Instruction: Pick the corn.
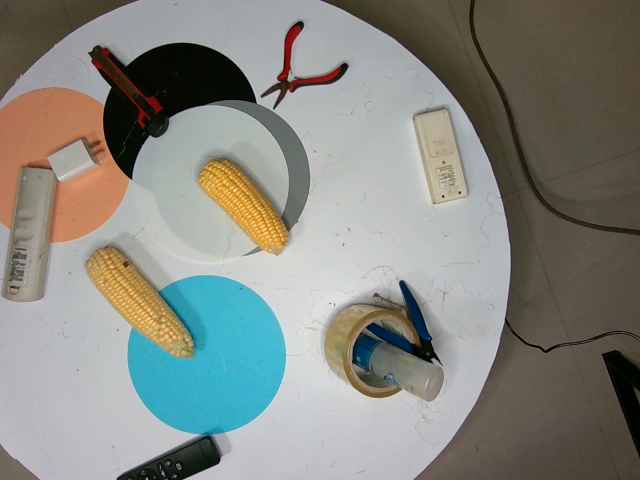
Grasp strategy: vertical